Question: What could the diagnosis suggest?
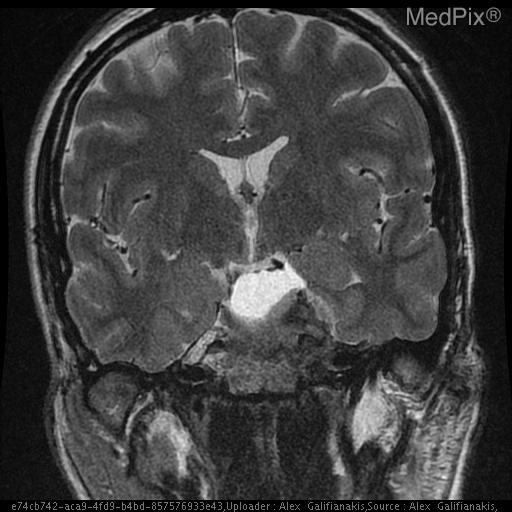
Answer: The possible diagnosis includes Meningioma with adjacent arachnoid cyst
Cystic Meningioma
Invasive pituitary adenoma
Metastasis
Schwannoma.